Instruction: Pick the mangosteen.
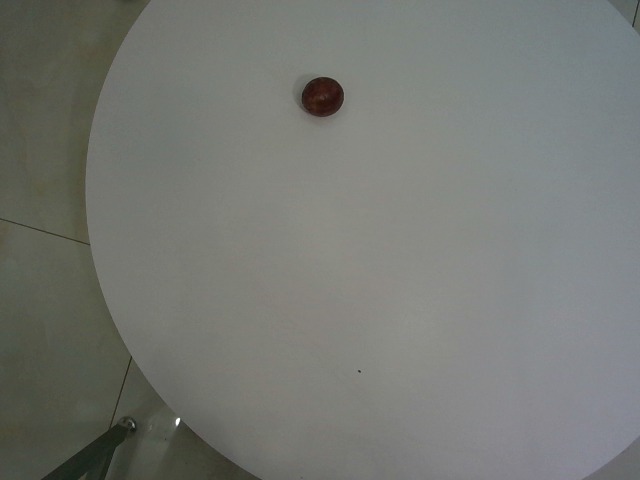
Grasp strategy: vertical